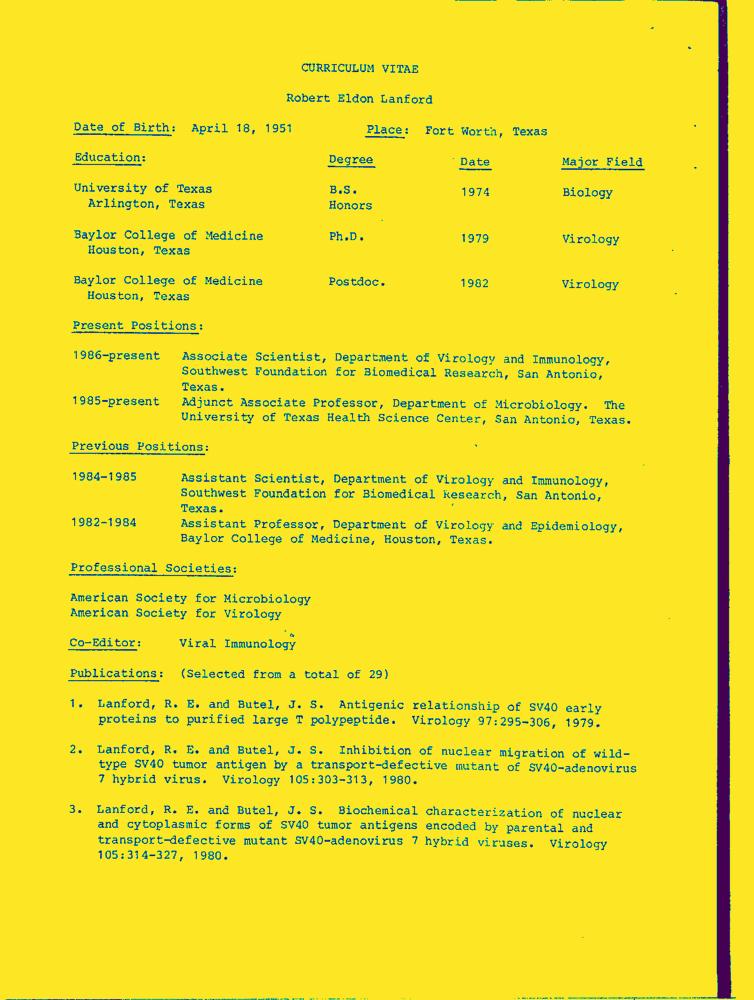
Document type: Resume-Doc